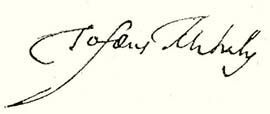
Signature of: mihály tofeus